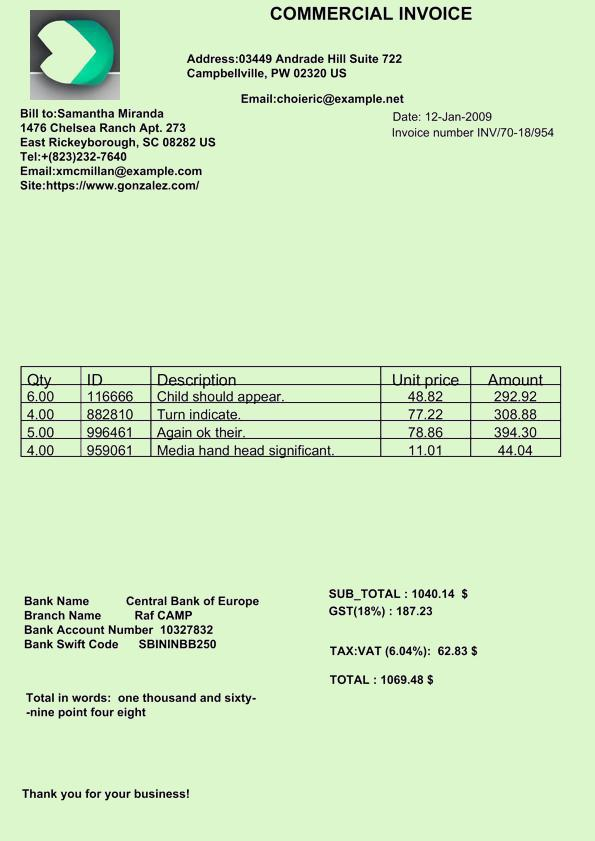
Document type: Invoice